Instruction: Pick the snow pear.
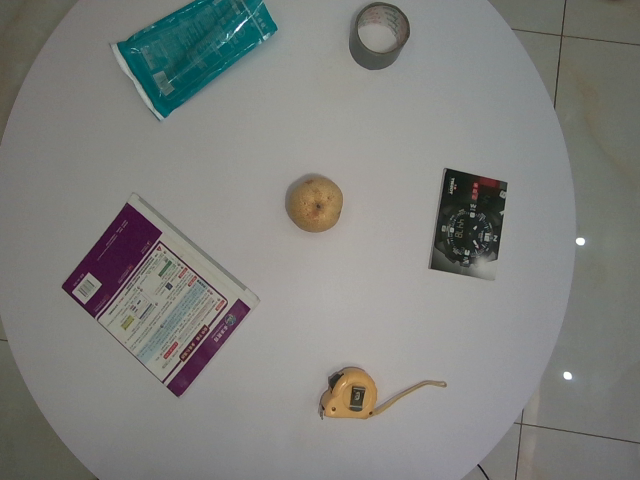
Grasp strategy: vertical